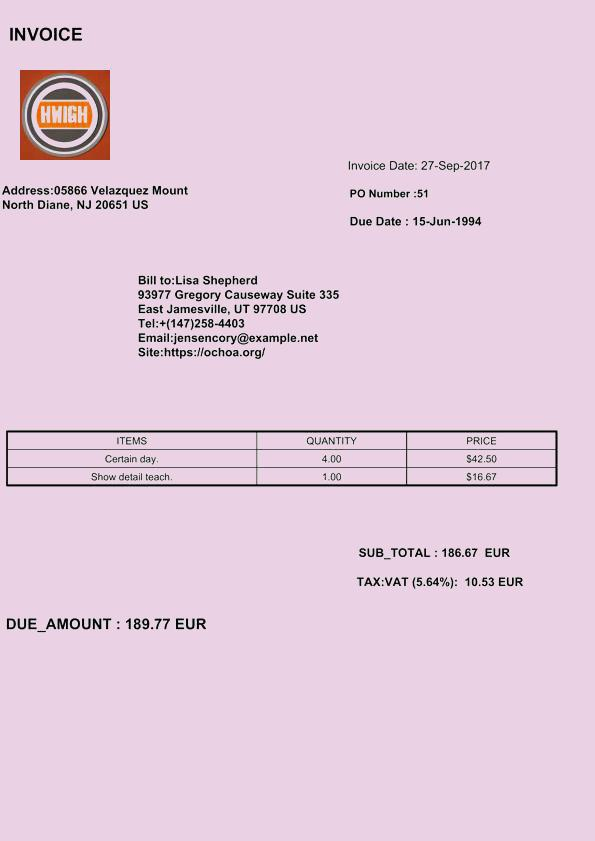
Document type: Invoice